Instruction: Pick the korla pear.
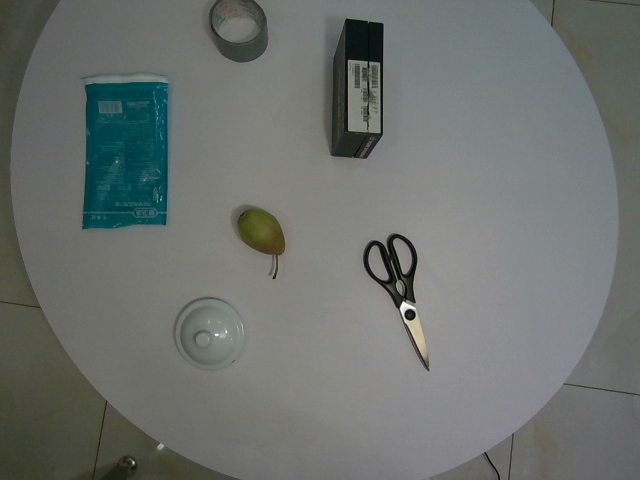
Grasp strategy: vertical